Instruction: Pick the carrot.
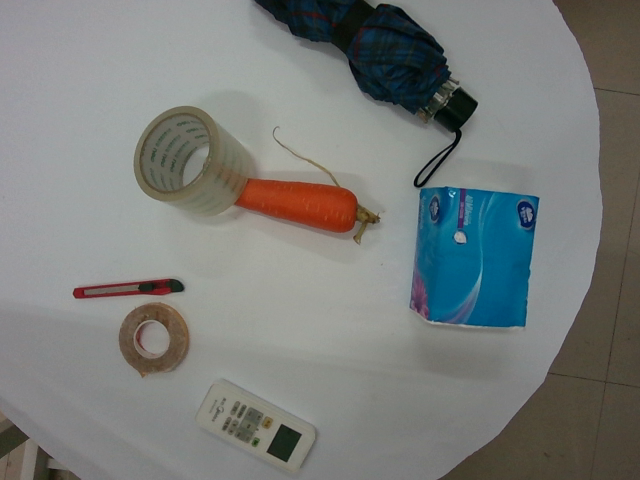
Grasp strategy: vertical